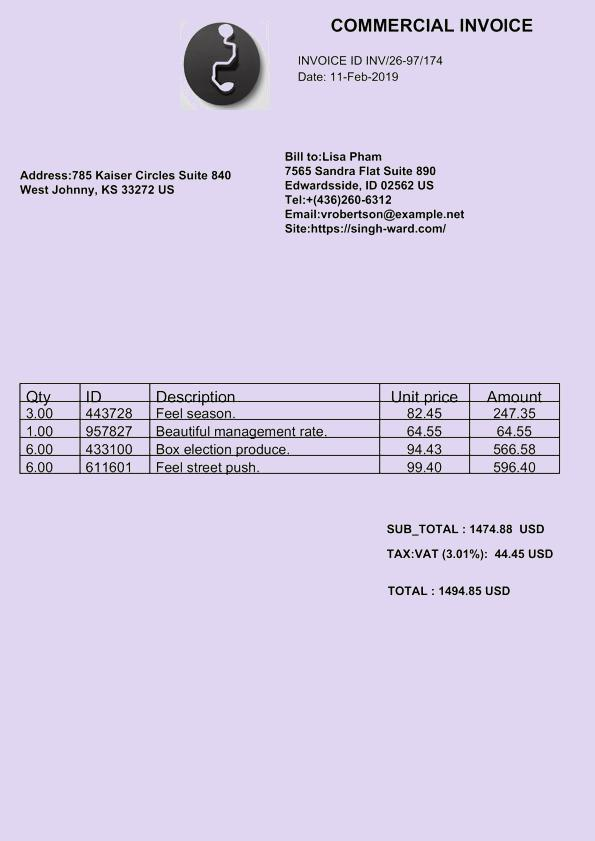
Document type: Invoice